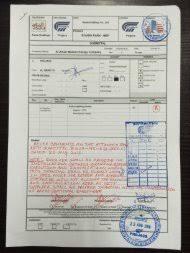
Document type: Invoice